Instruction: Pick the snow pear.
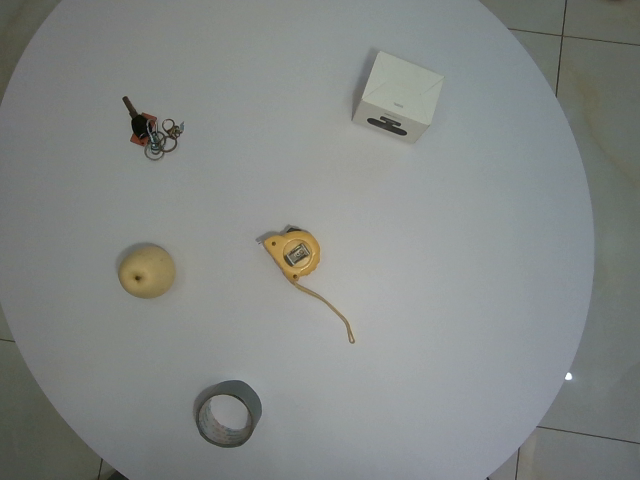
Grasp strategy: vertical